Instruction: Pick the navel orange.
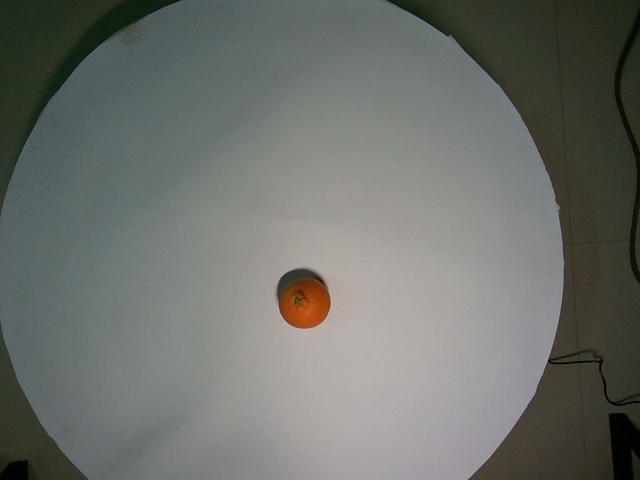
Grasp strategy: vertical